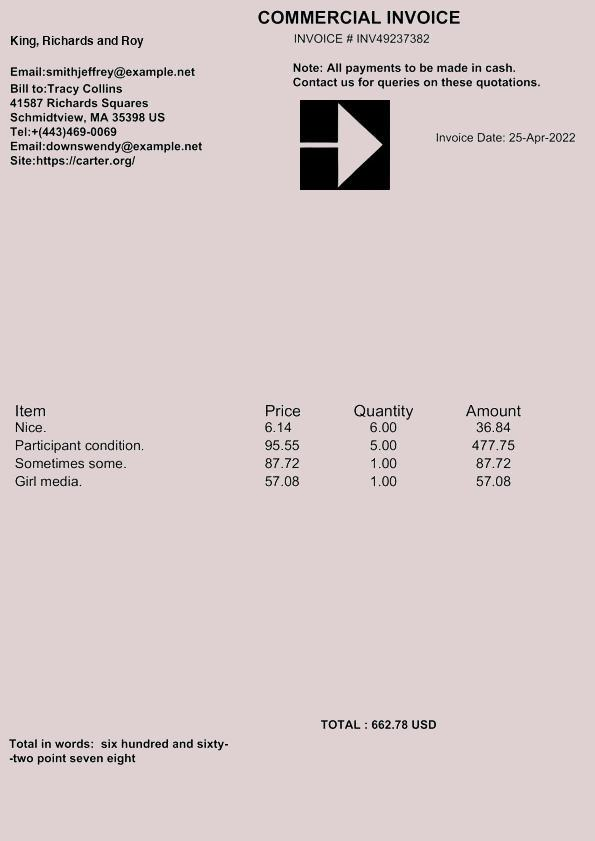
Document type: Invoice